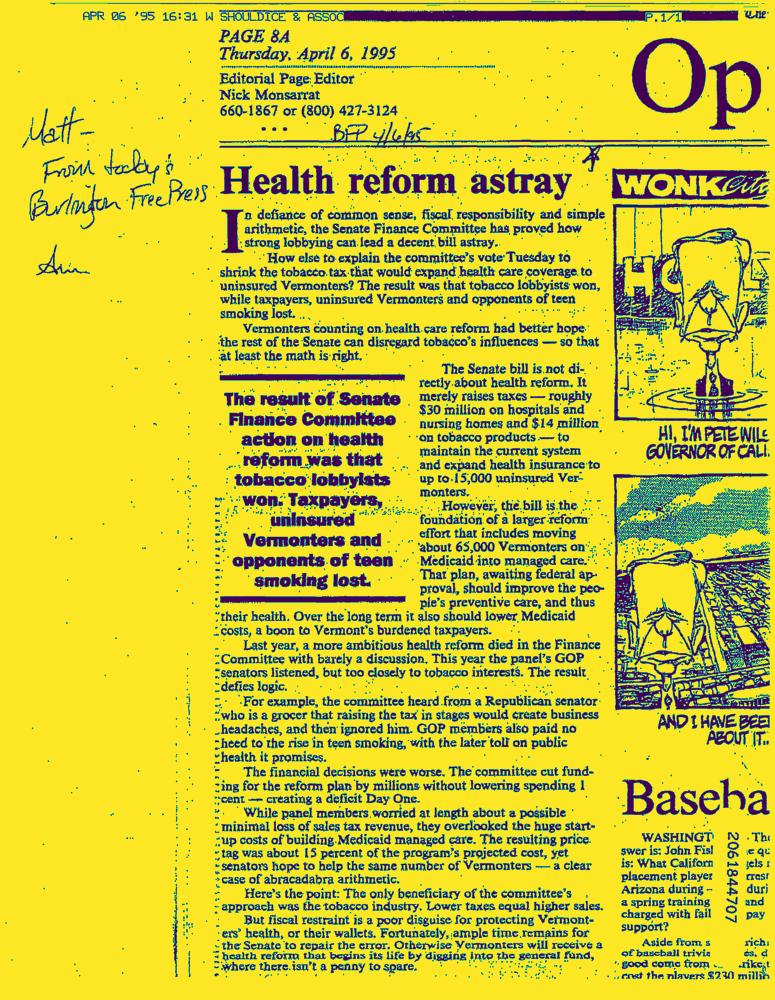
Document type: News-Article